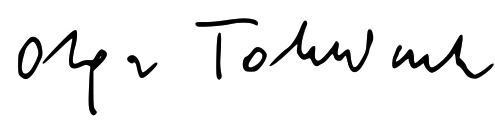
Signature of: olga tokarczuk